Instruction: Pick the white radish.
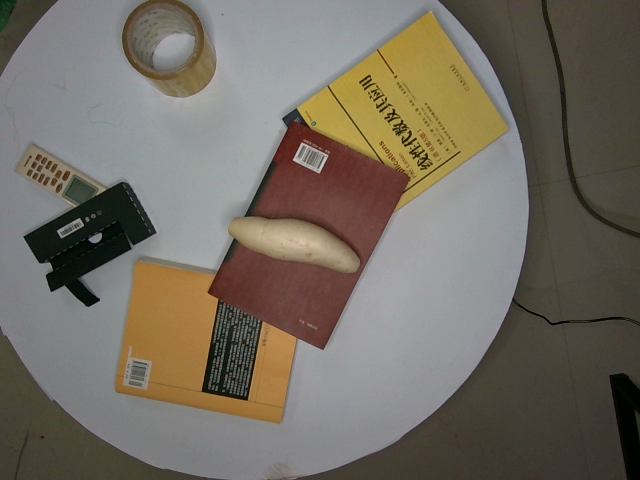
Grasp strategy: vertical